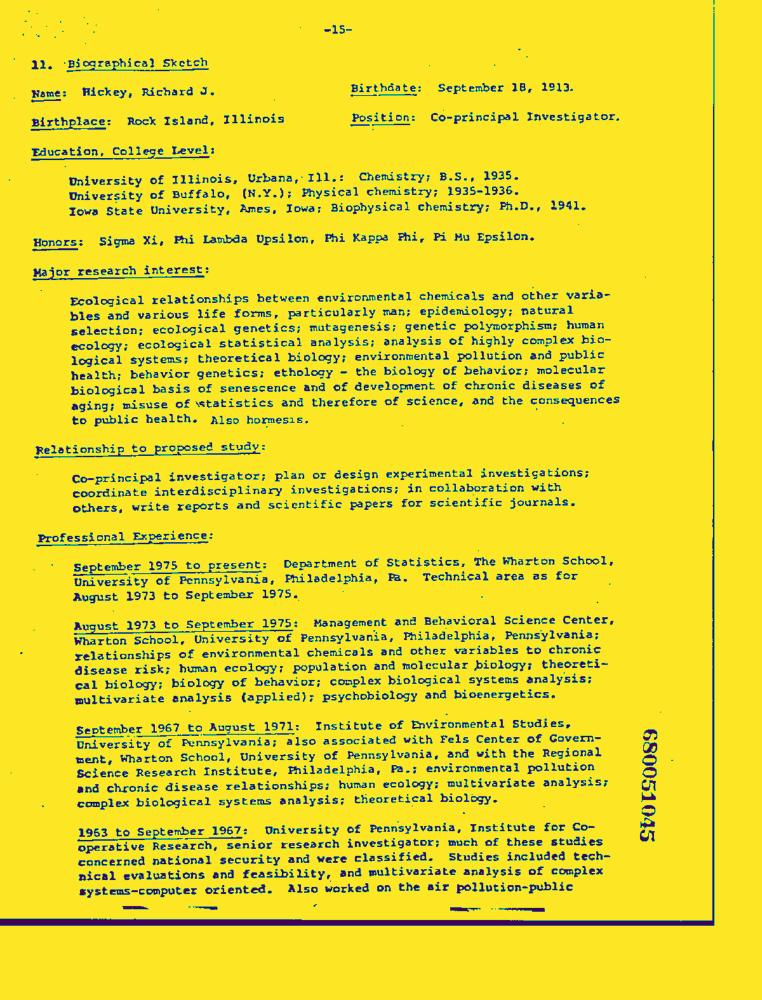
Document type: Resume-Doc